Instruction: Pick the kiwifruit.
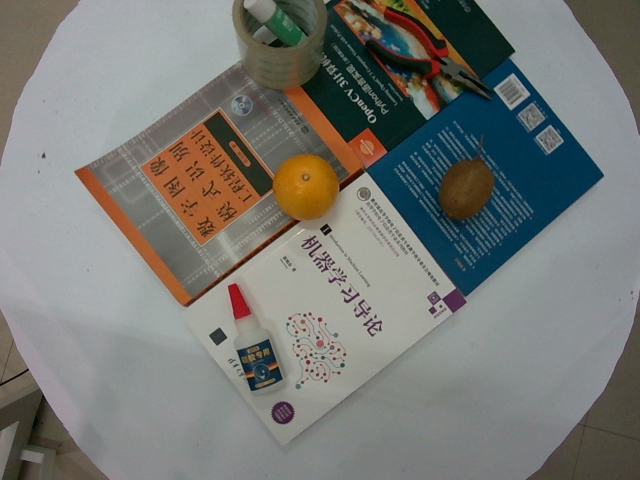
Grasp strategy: vertical